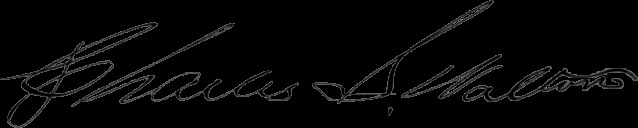
Signature of: charles spittall walton